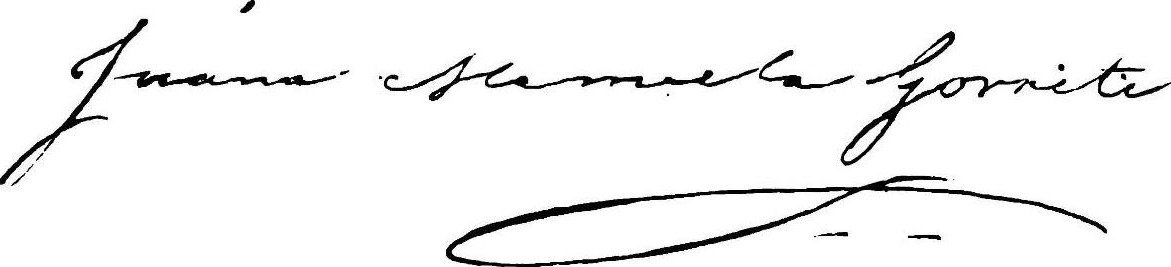
Signature of: juana manuela gorriti